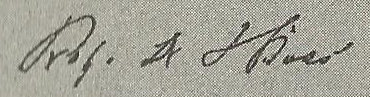
Signature of: ismar isidor boas